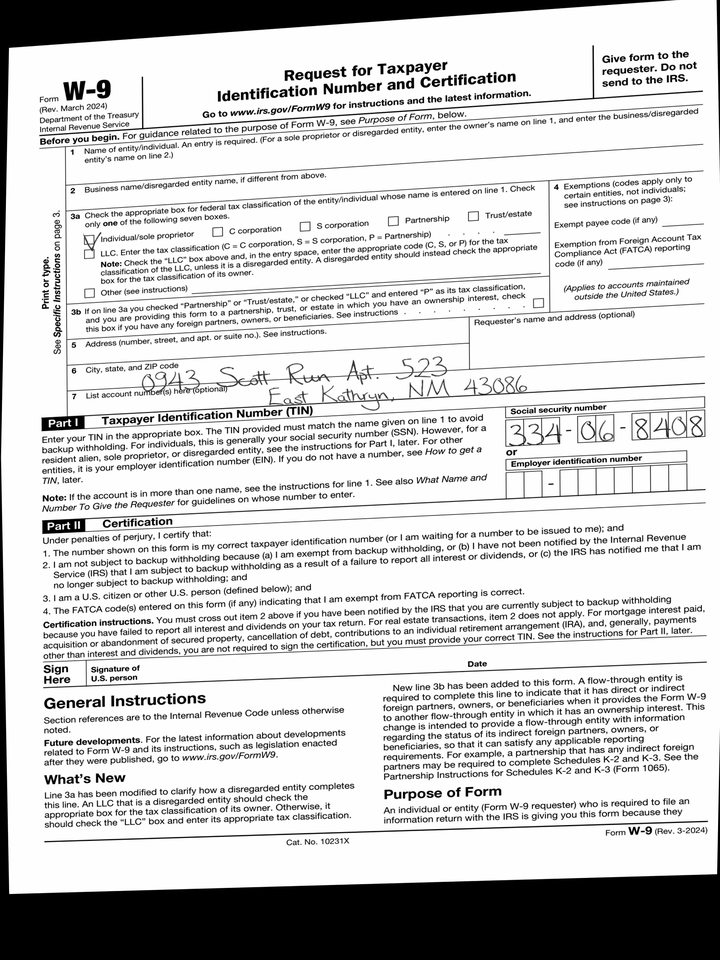
adr1: 0943 Scott Run Apt. 523
adr2: East Kathryn, NM 43086
cbx: yes
ssn: 334068408